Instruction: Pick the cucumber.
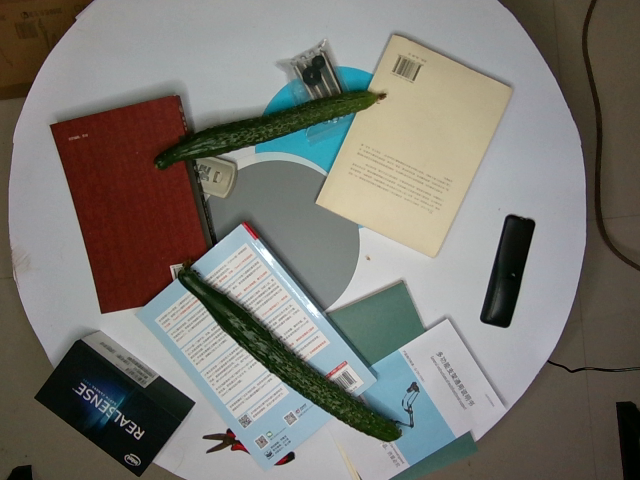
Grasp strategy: vertical